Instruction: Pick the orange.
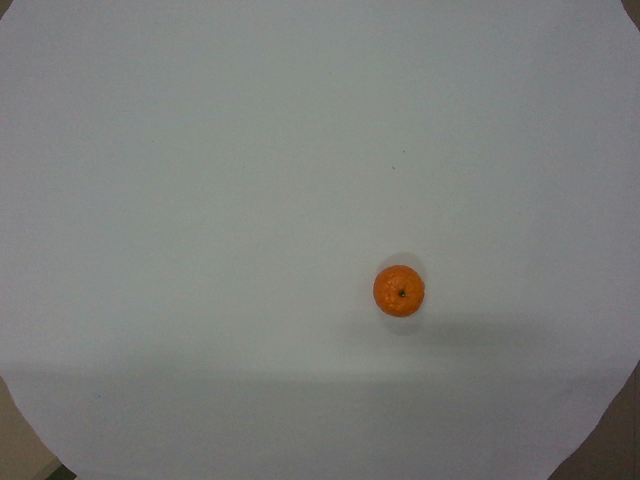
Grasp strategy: vertical